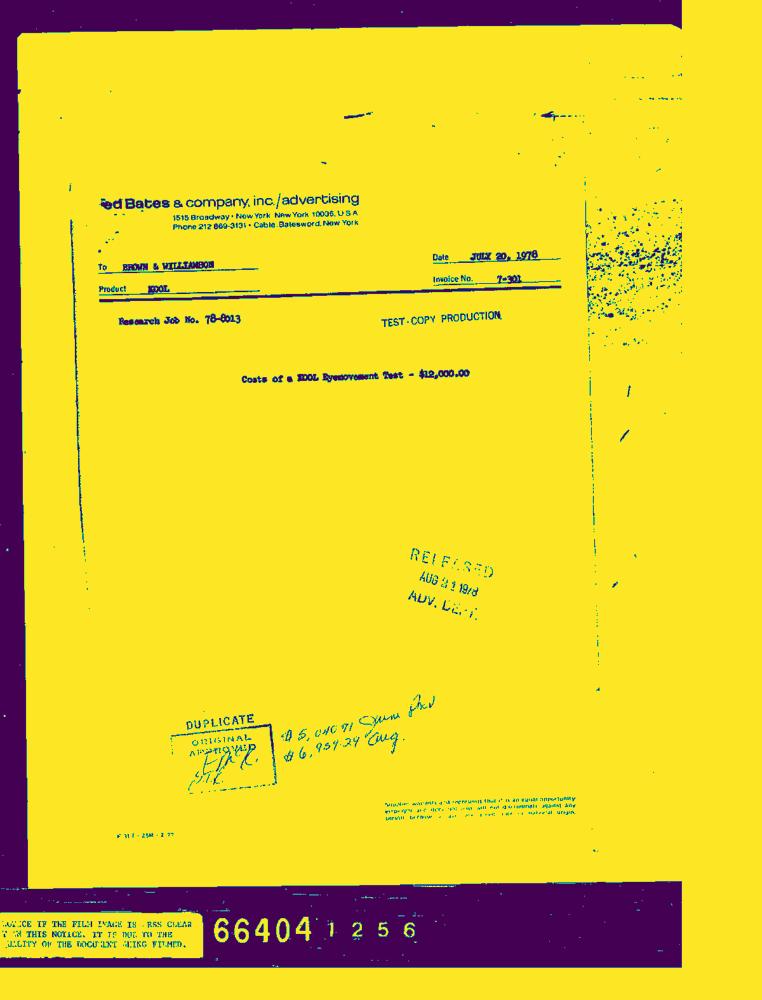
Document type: Invoice-Doc